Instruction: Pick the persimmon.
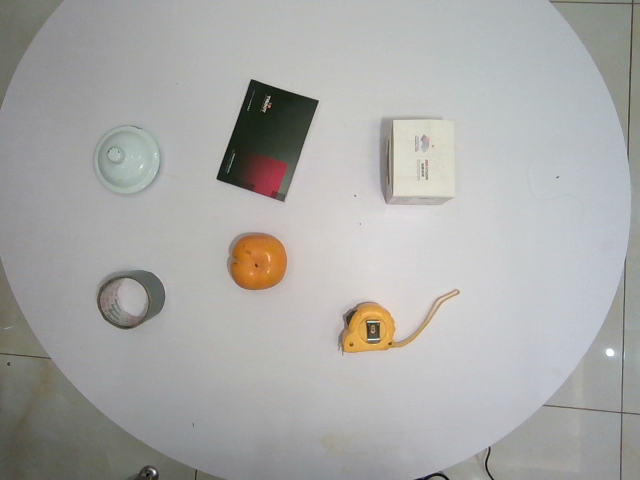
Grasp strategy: vertical